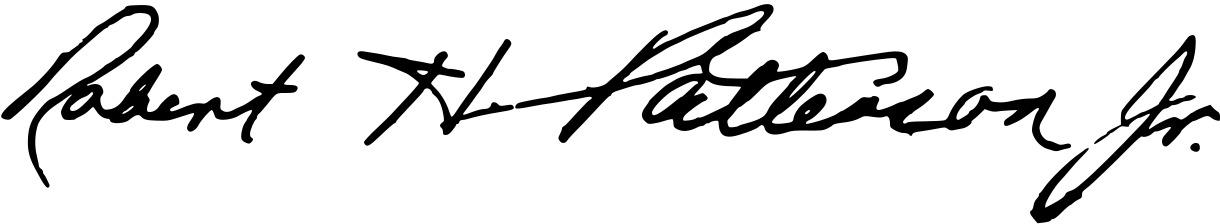
Signature of: robert h patterson jr